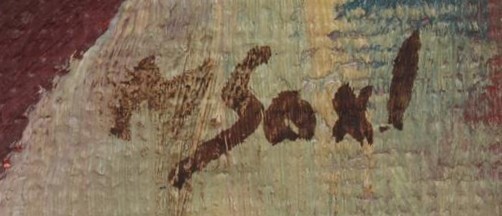
Signature of: miloš saxl